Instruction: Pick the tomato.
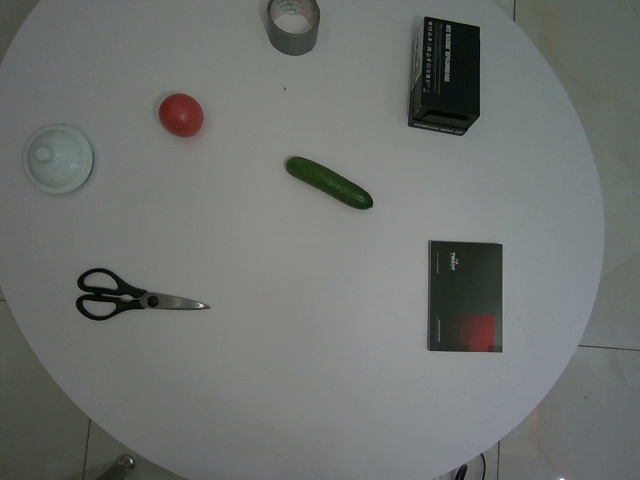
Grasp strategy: vertical